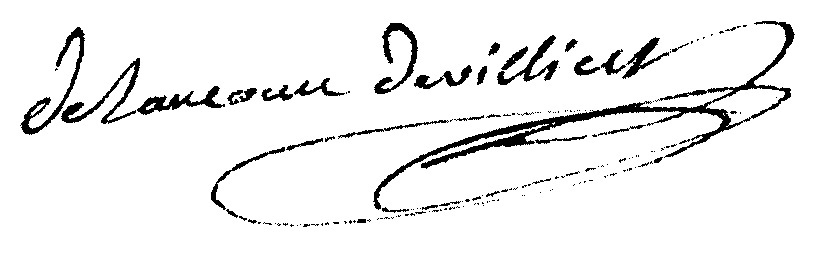
Signature of: edme lin clet de rancourt de villiers